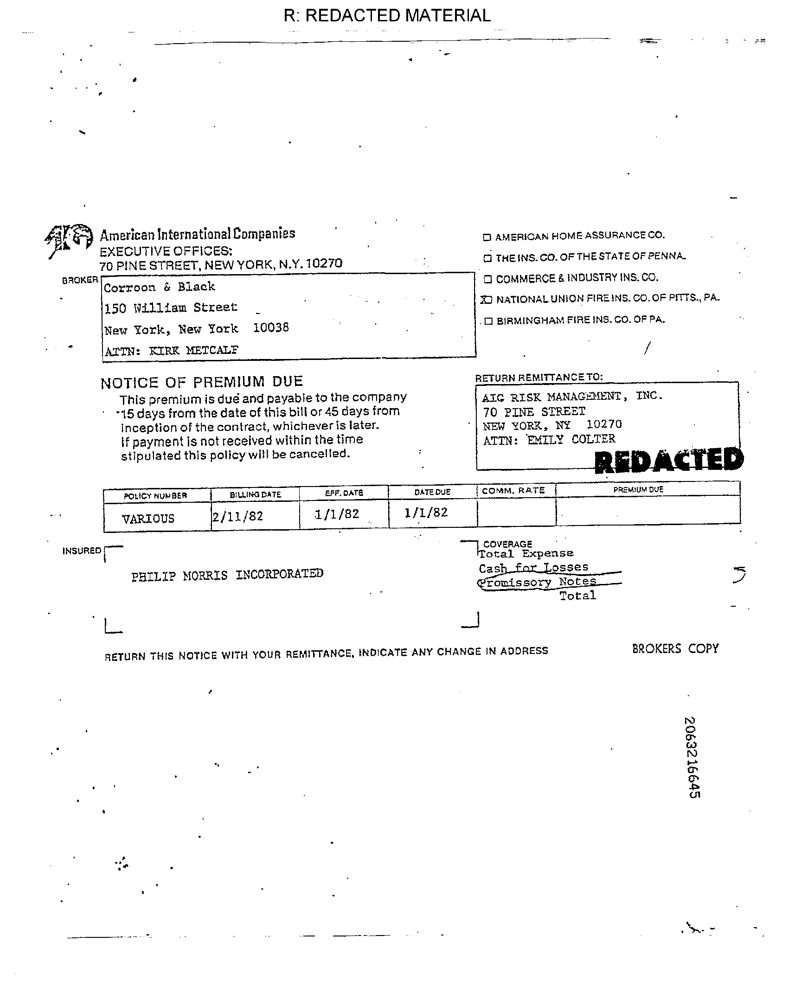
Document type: Invoice